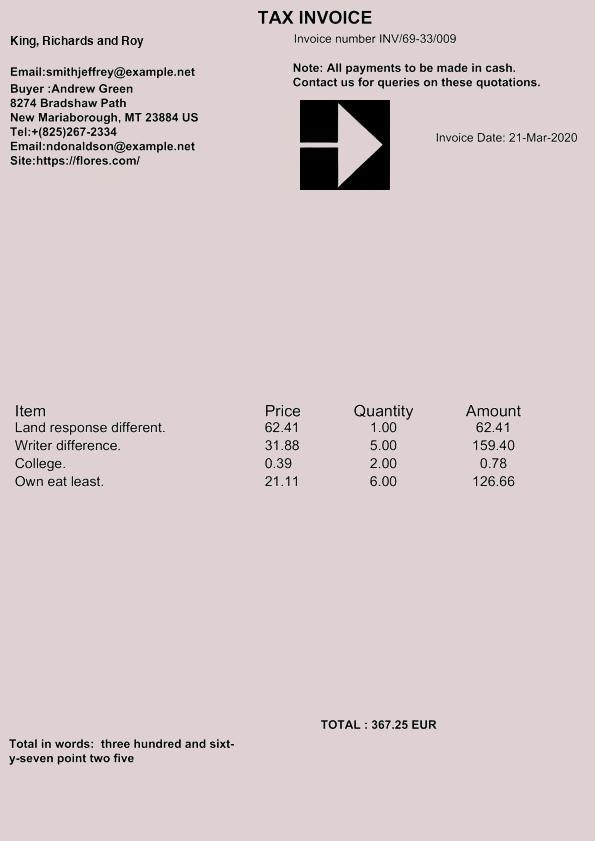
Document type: Invoice